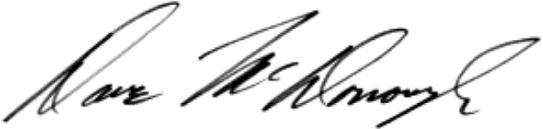
Signature of: david mcdonough